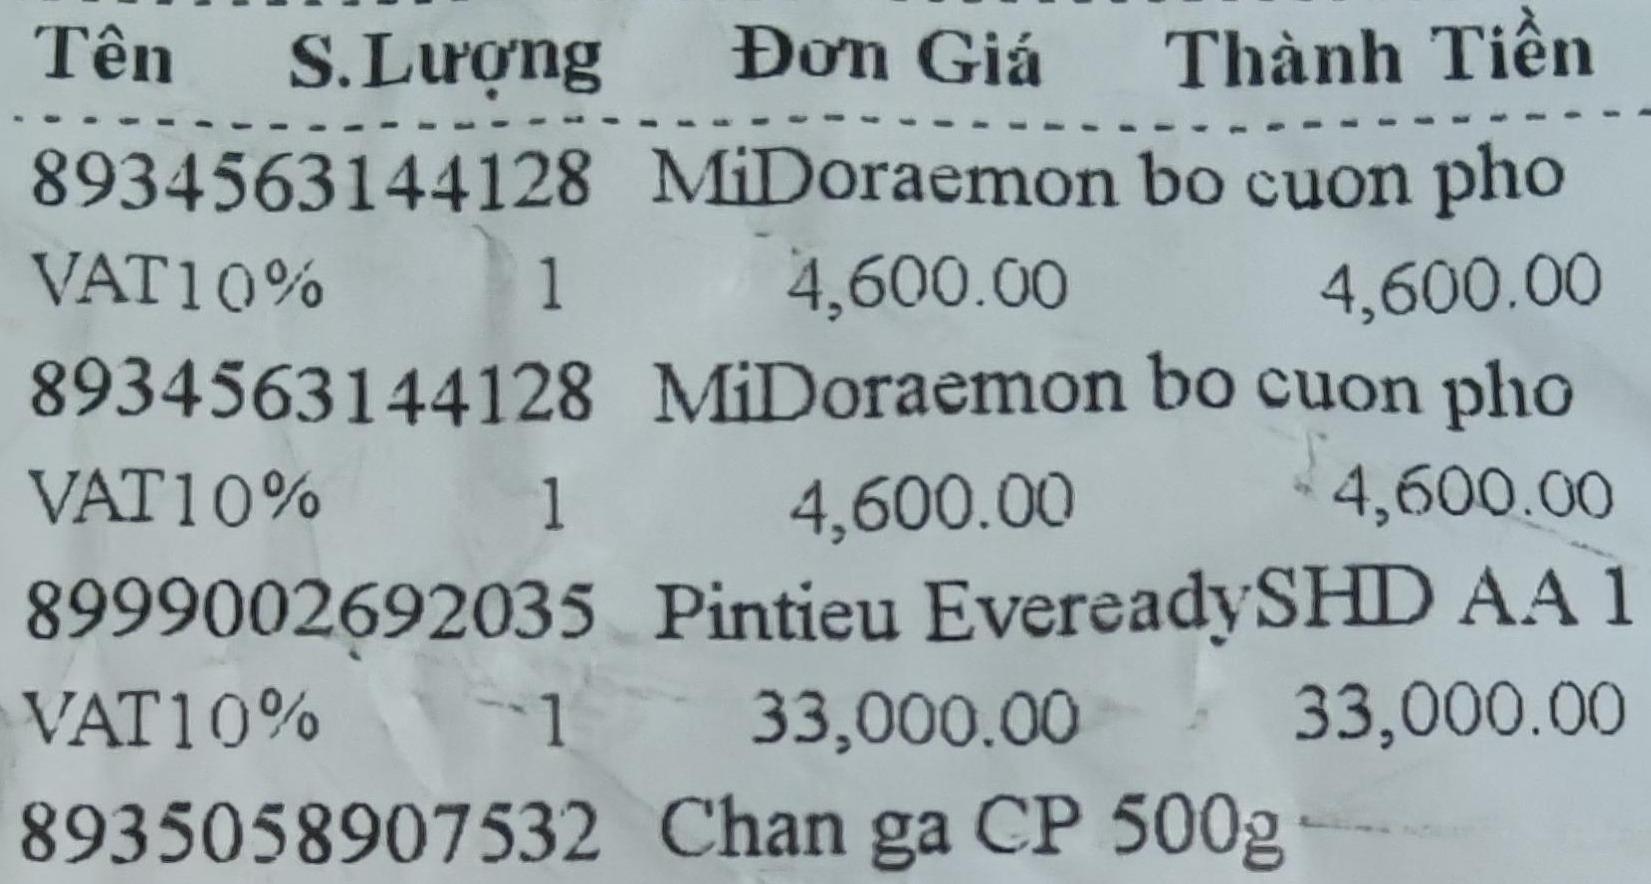
Tên S.Lượng Đơn Giá Thành Tiền
8934563144128 MiDoraemon bo cuon pho
VAT10% 1 4,600.00 4,600.00
8934563144128 MiDoraemon bo cuon pho
VAT10% 1 4,600.00 4,600.00
8999002692035 Pintieu EvereadySHD AA 1
VAT10% 1 33,000.00 33,000.00
8935058907532 Chan ga CP 500g